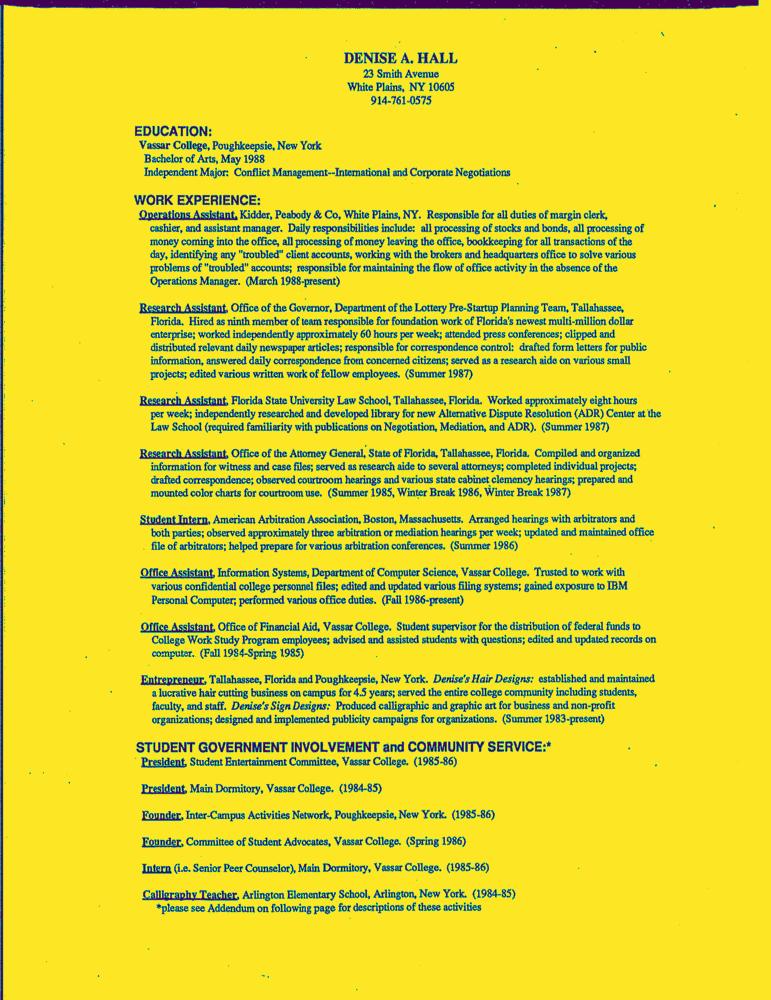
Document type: Resume-Doc